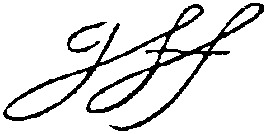
Signature of: george fox